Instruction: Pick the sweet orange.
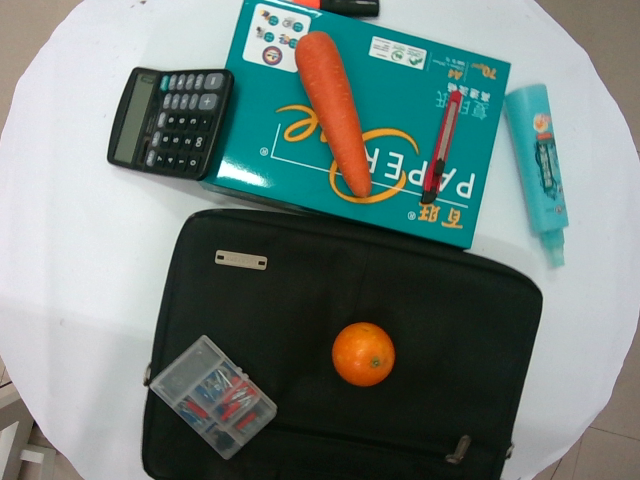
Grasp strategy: vertical